Question: Explain the disease:
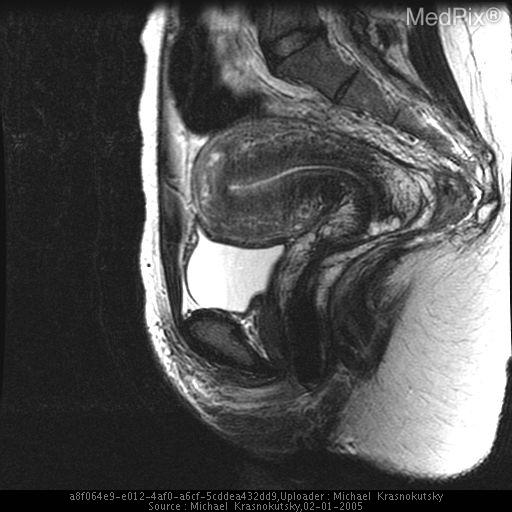
Answer: The disease is discussed as: Adenomyosis is a common, benign gynecologic disorder of premenopausal, multiparous women usually greater than 30 years old.  It frequently co-exists with other pelvic diseases.  It represents focal or diffuse invasion of the basal endometrium into the myometrium causing a reactive hyperplasia amidst small foci of entrapped glandular elements and hemorrhage.   Basal endometria is not responsive to menstrual cycle hormonal fluctuations and thus the thickness of the endometrial layer does not vary with the menstrual cycle.  The disease is sometimes referred to as “endometriosis interna”.

Women with adenomysis present with the nonspecific symptoms of menorrhagia and dysmenorrhea.   The prevalence of the disease is 8.8 – 30% and is found in about 30% of hysterectomy specimens.  Between 60 – 80% of patients have other pelvic disorders such as leiomyoma (35-55%) and endometriosis (36-40%).

Magnetic resonance imaging and transvaginal ultrasound are the best modalities with which to study adenomyosis.  MRI has the advantage of better contrast resolution, larger field of view and superior sensitivity (88 – 93%) and specificity (66 – 91), but at a substantially greater financial cost.   The MR image will show loss of the normal uterine junctional zone.  It is instead expanded and replaced with focal or diffuse low T1 and T2 tissue signal, the thickness of which correlates well with the severity of adenomyosis.  A junctional zone thickness of between 10 – 12 mm is a commonly accepted criterion for diagnosis.  A requirement for greater thickness provides increased specificity.  The low T2 signal is due to the proliferation of reactive smooth muscle elements in response to the endometrial invasion and a generally decreased vascularity of these areas.  Linear striations of high T2 signal radiating from the endometrium are specific for adenomyosis.  One may also see small foci of increased T2 signal.  These are thought to represent small endometrial cysts, hemorrhage or endometrial tissue.  This finding adds specificity to the imaging study.

Contrast enhanced sequences are not typically necessary.  T1 weighted sequences may be helpful in identifying small hemorrhagic foci but otherwise add little to the study